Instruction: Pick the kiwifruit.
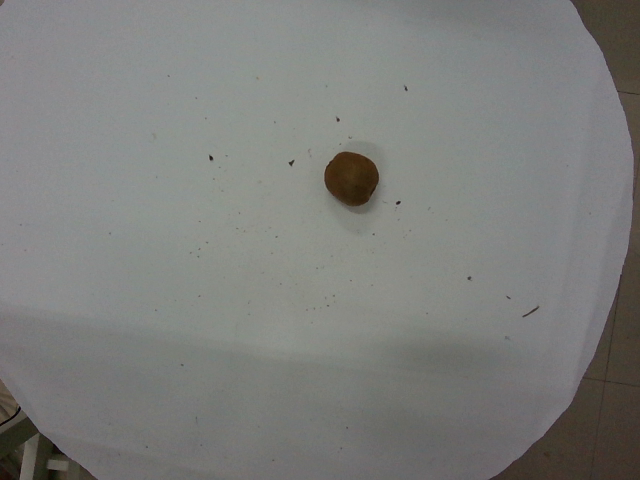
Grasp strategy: vertical